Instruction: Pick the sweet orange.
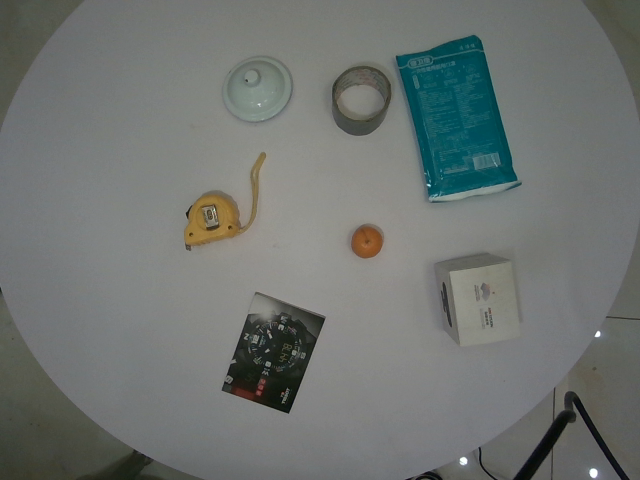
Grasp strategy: vertical